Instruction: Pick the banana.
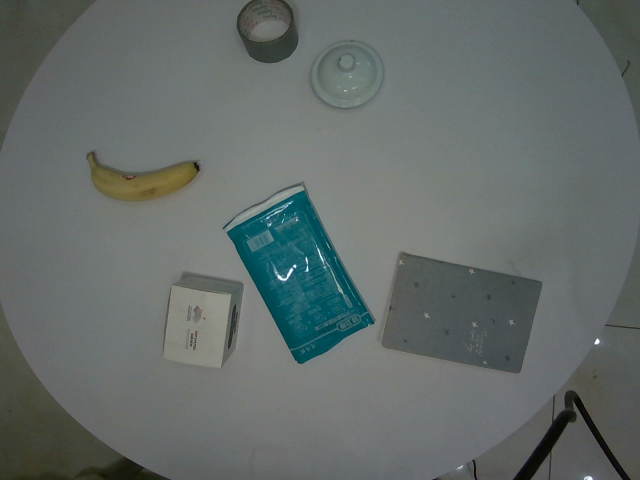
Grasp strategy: vertical